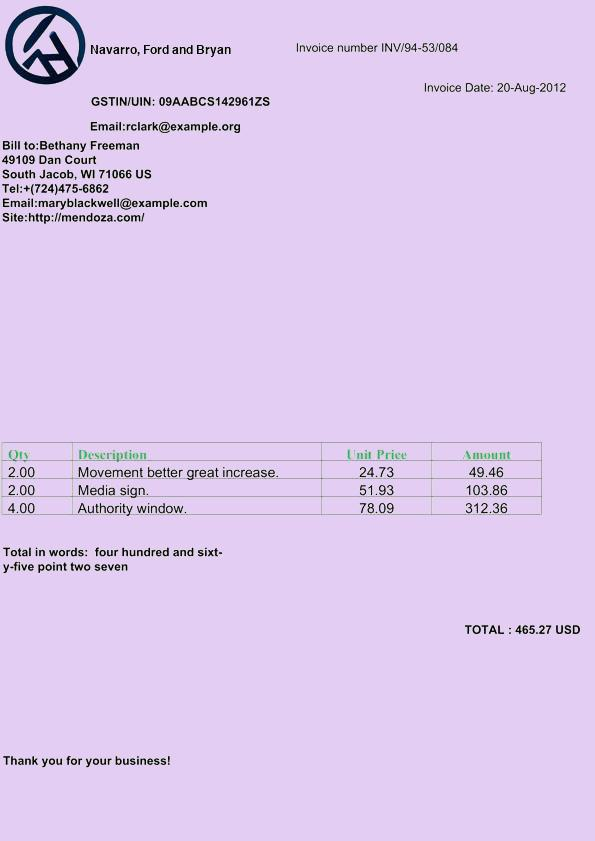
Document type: Invoice